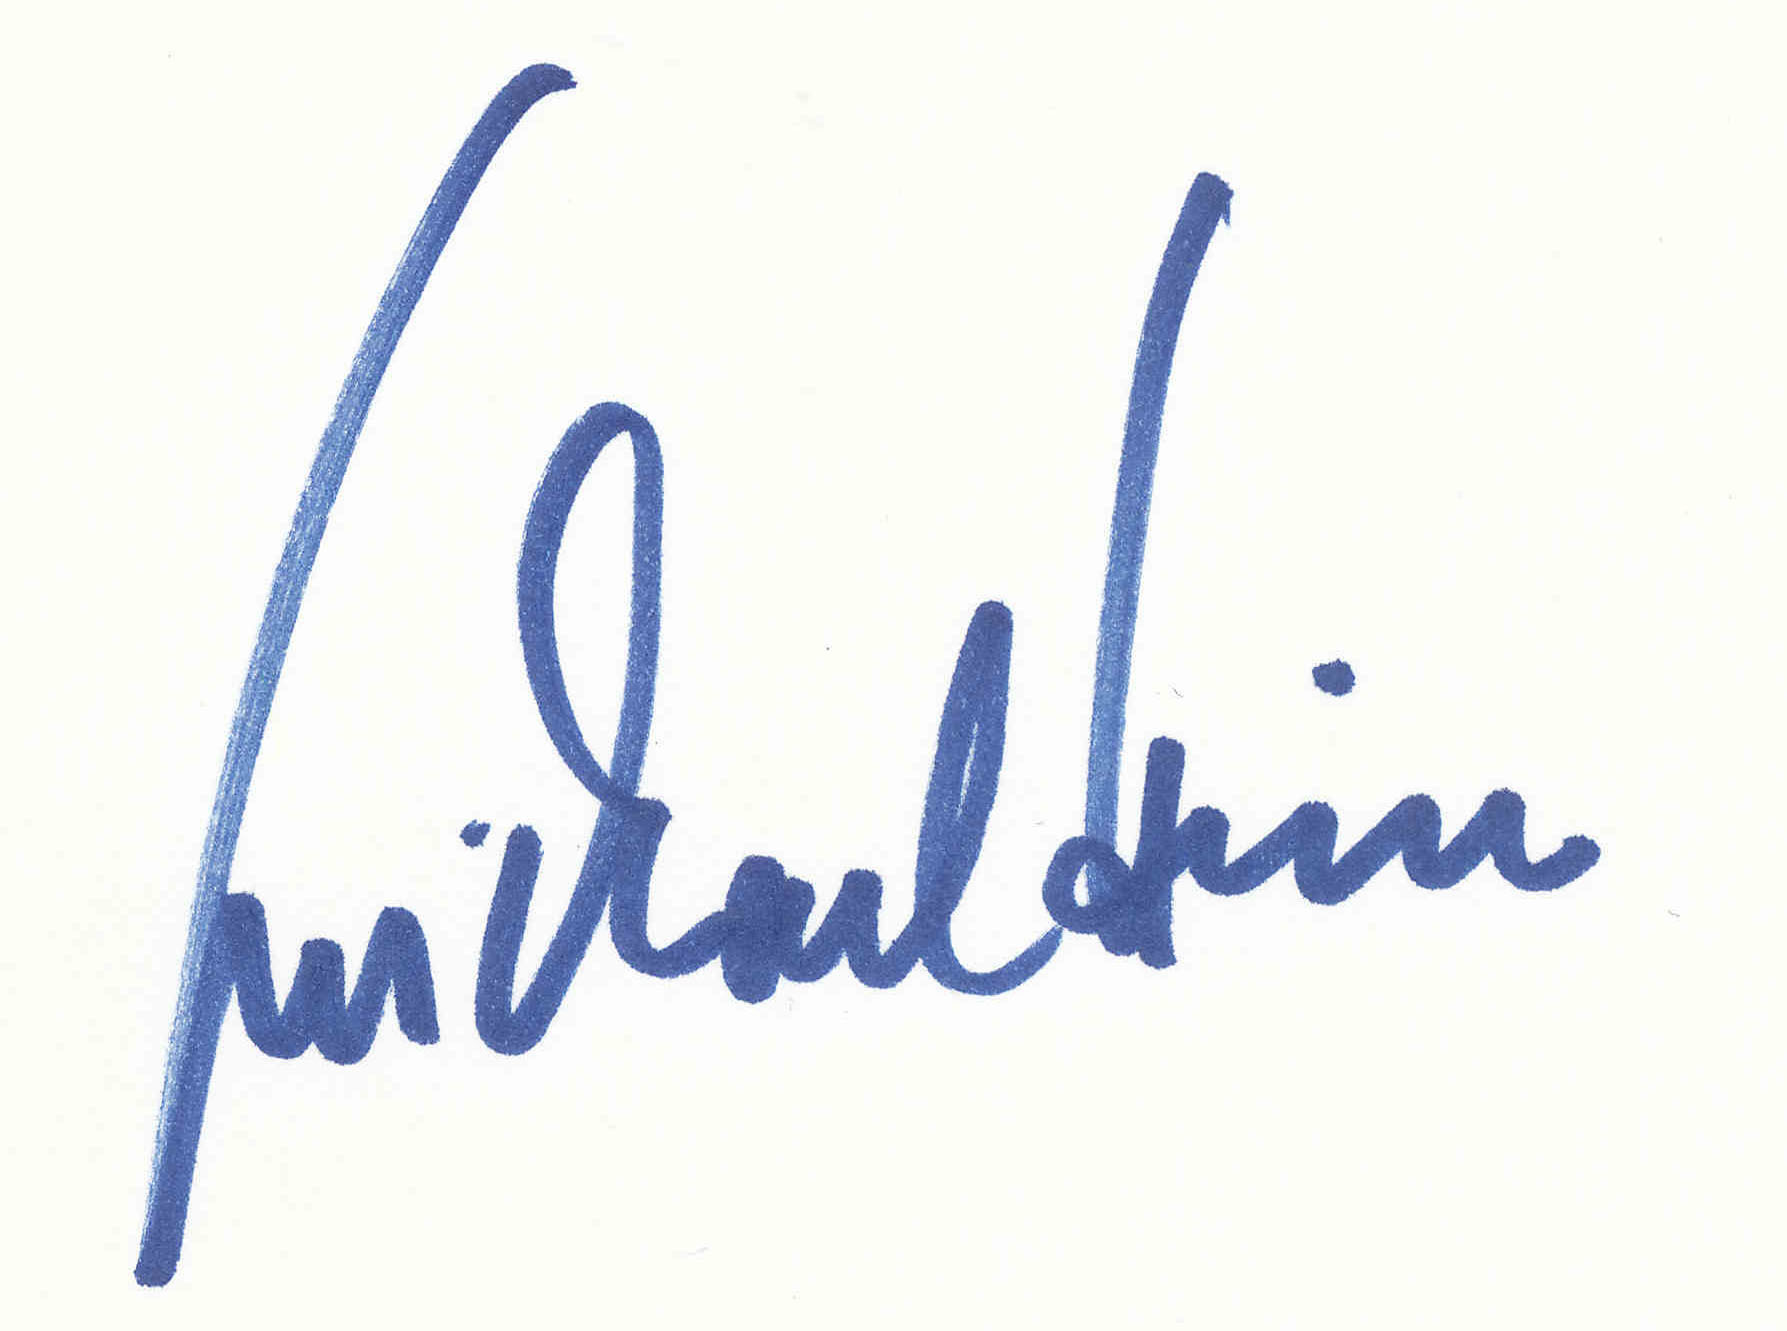
Signature of: michael hinz